Question: What is the filing due date as per the document?
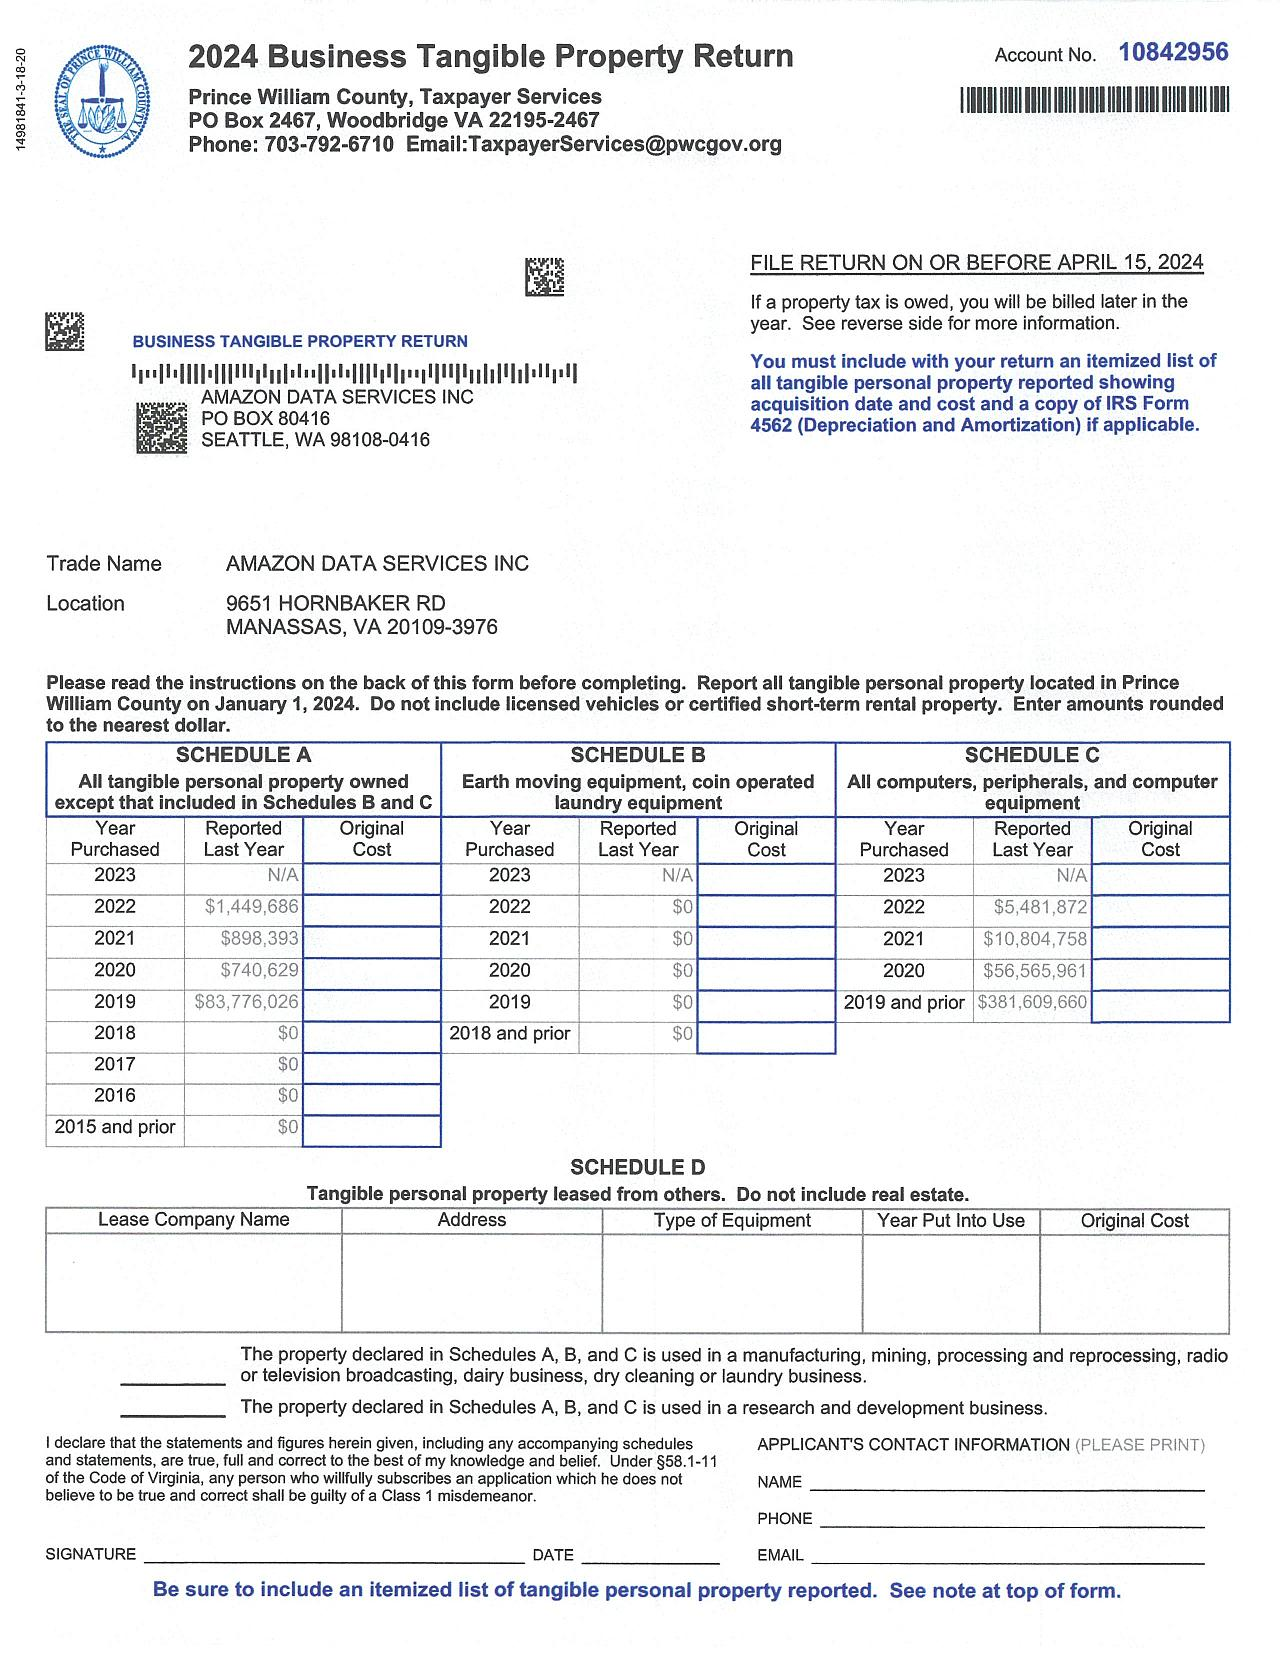
Answer: "15-Apr-24"